Patient: Male, age 33
A 33-year-old man presented repeat seizures and progressive headache for six months. A complete blood count (CBC) showed: hemoglobin 123g/L, white blood cell count 7.73 x 109/L, and percentage of eosinophil 0.009. Liver function showed: alanine transaminase (ALT) 92.8 U/L, aspartate aminotransferase (AST) 44.9U/L, alkaline phosphatase (ALP) 135.1U/L, gamma-glutamyl transferase (gamma-GT) 313.4 U/L, total bilirubin (TBil) 22.7 mmol/L, direct bilirubin (DBil) 19.4 mmol/L. Head MRI (Figure 1) showed multiple masses with edema. Lung and abdominal CT (Figure 2) presented with several lesions in bilateral lungs, liver and right adrenal gland. Bacterial, tuberculosis and fungal infection were excluded by CSF examination. Serological evaluation of multiple parasite antigen by ELISA were applied. Cysticercosis Immunoglobulin G (IgG) and liver hydatid IgG antibody were both positive. Repeated target biopsy on the masses in the lung and liver showed fibrous connective tissue without positive findings. In addition, we performed positron emission tomography with fluorodeoxyglucose integrated with CT (18F-FDG PET/CT) that showed uptake in all masses with a maximum standardized uptake value of 7.2. Accordingly, it was still hard to draw a definitive pathogenic diagnosis. Therefore, the next-generation sequencing of CSF was performed. The CSF was collected according to standard procedures, and DNA was extracted directly from the sample with TIANamp Micro DNA Kit. The extracted DNA was sonicated to a size of 200-300 bp (Bioruptor Pico protocols). The DNA libraries were constructed and sequencing using the BGISEQ-100 platform. After removing human sequences, the remaining sequencing data were aligned to the microbial databases and detected 161 nucleic acid sequences of E. multilocularis (Table 1, E. multilocularis sequences which detected were provided as Supplementary Material). On this basis, the patient was diagnosed as having AE. Consequently, the patient was recommended a 1-year albendazole therapy. During 1 year of follow-up, symptoms and neurological signs were not aggravated, with decreased seizure frequency. Follow-up CT after 1 year of albendazole treatment revealed slightly decreased multiple lesions and partly relieved surrounding edema in brain. The lesion in the liver (red arrow) was evidently diminished and calcification was slightly increased. The thickened right adrenal gland (yellow arrow) has obviously decreased in size (Figure 3).
Keywords: echinococcus multilocularis, adrenal gland, alveolar echinococcosis, diagnose, next-generation sequencing
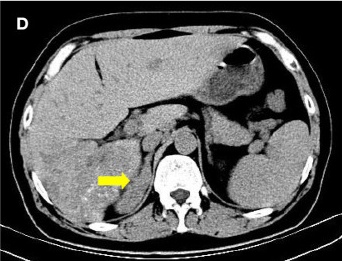
Image caption: Lung and abdominal CT images of the patient. The right adrenal gland (yellow arrow) was obviously thickened (D).